Question: What is the property identification or parcel number listed?
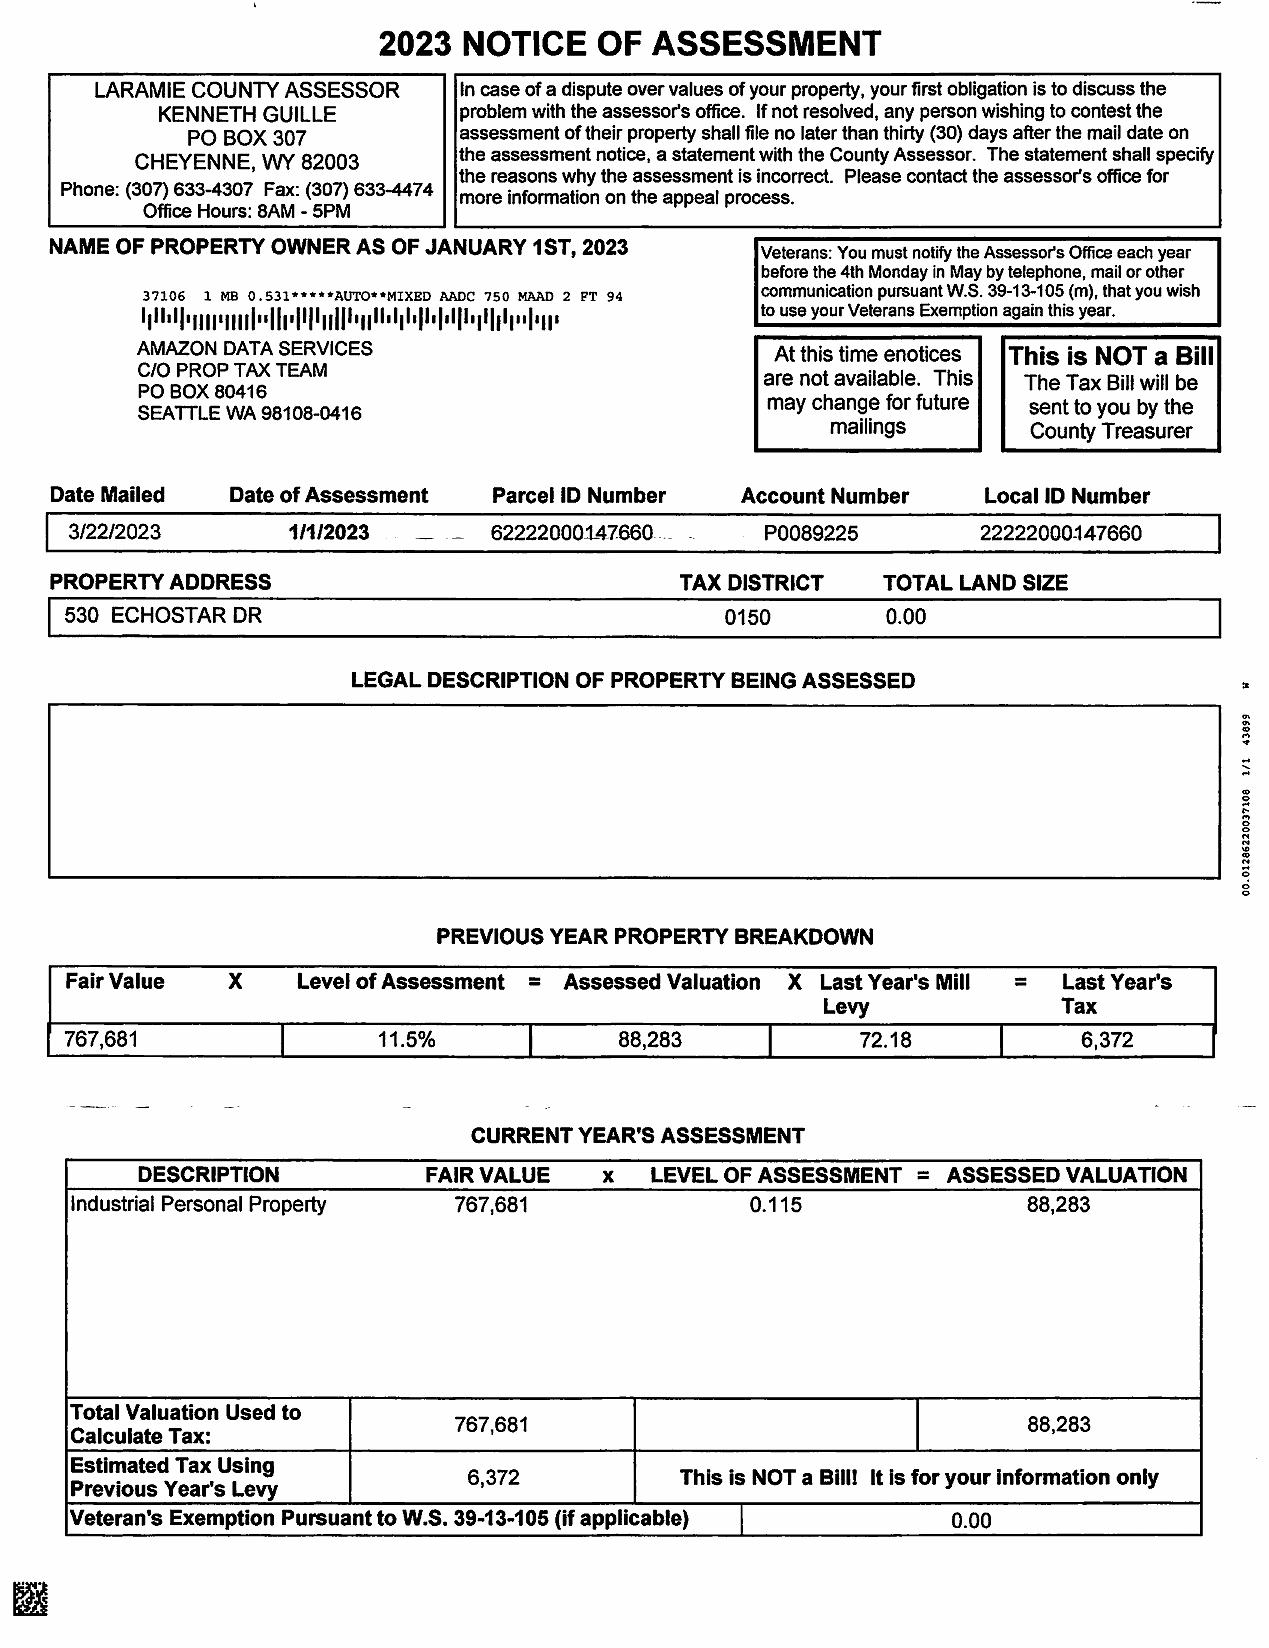
Answer: "6.2222E+13"